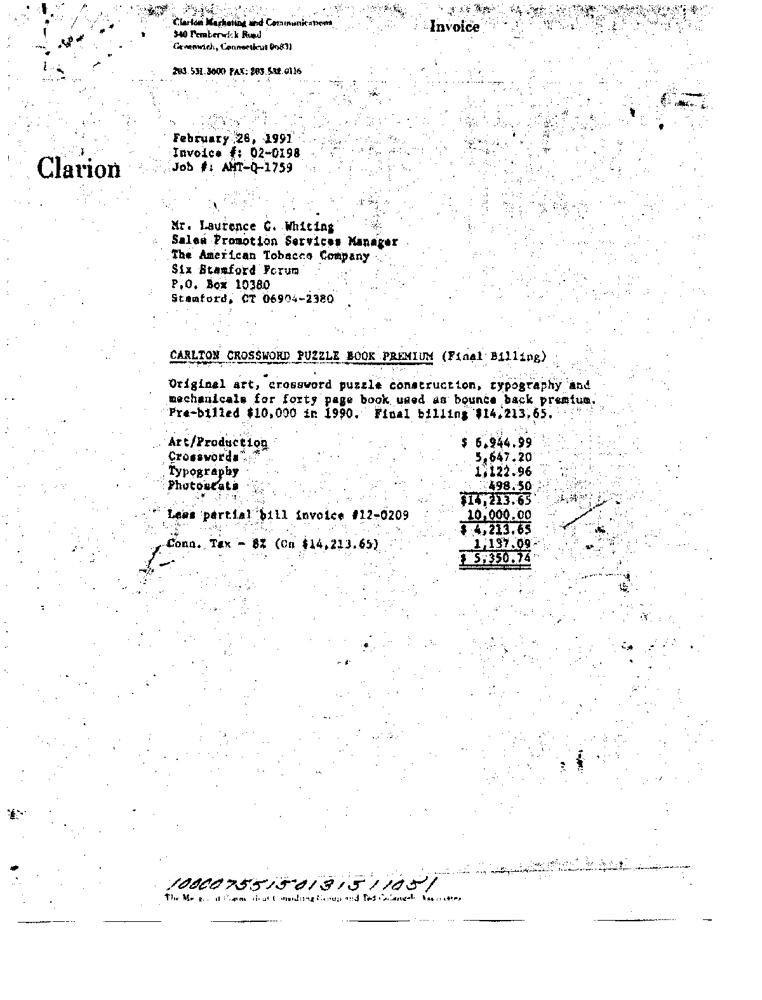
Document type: Invoice